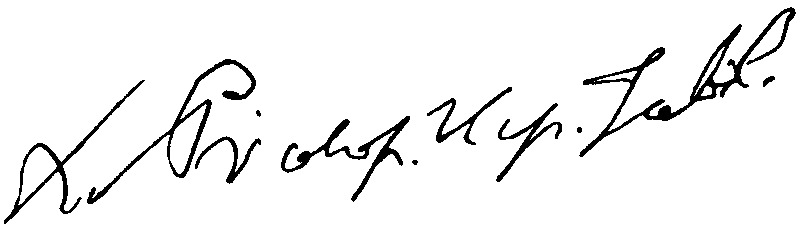
Signature of: father prokop